Question: Can you provide the account number mentioned in the document?
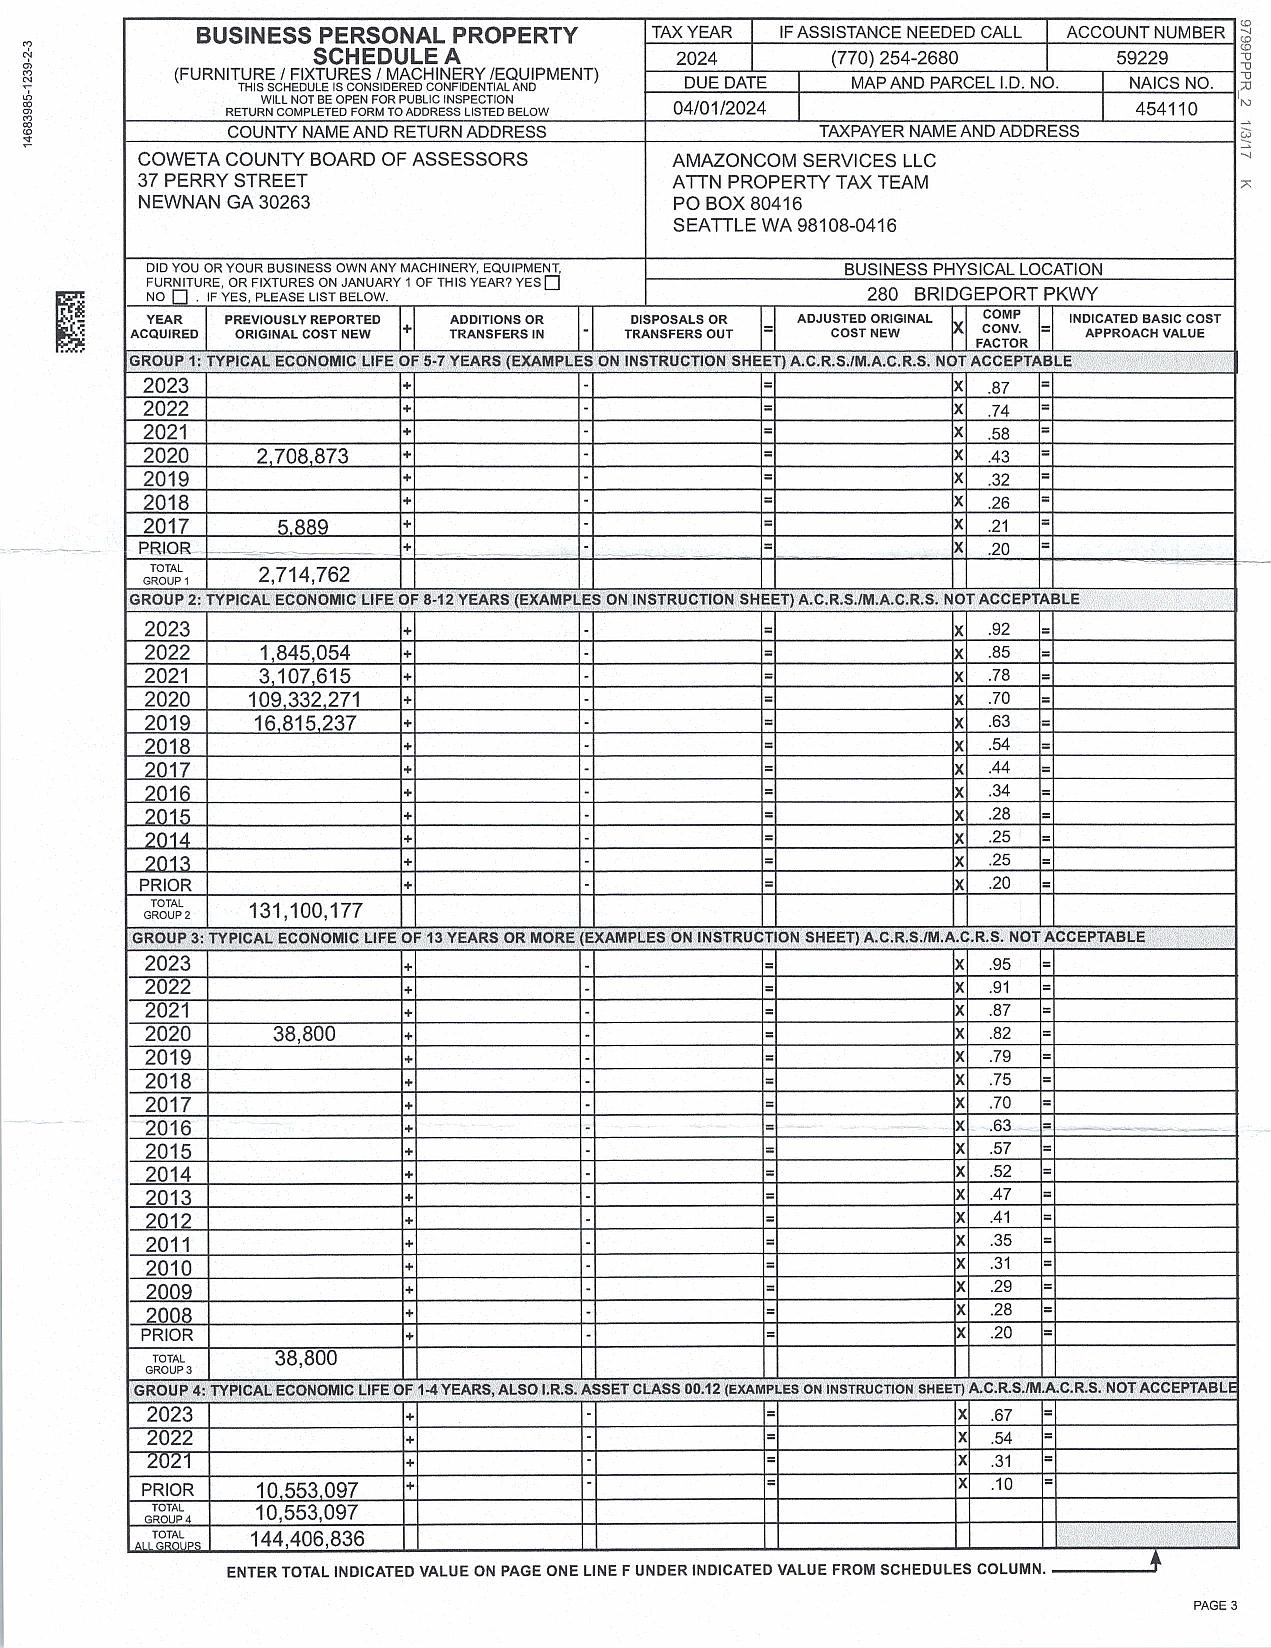
Answer: "59229"